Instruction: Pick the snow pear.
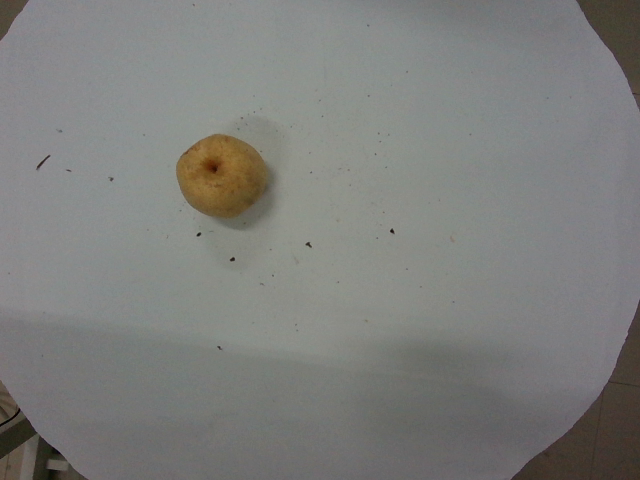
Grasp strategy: vertical